Question: What could the diagnosis suggest?
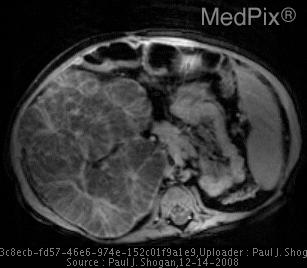
Answer: The possible diagnosis includes DDx of AP radiographs of the abdomen.

Neonatal Ascites...Biliary Ascites (Perforation of Bile Duct), Urinary Ascites (Intraperitoneal bladder, ureteric, or upper tract perforation/ Posterior Urethral Valves), Chylous Ascites (congenital lymphatic abnormality)

Neonatal Abdominal Mass....Renal (Multicystic Dysplastic Kidney, Hydronephrosis, Polycystic Disease, Posterior Urethral Valves, Renal Vein Thrombosis (dehydration/hemoconcentration, Mesoblastic Nephroma)), Adrenal Masses (Hemorrhage, Neuroblastoma), Liver (Cysts, Hepatoblastoma, Hemangioendothelioma, Mesenchymal hamartoma, Metastatic Disease), Choledochal cyst, Duplication of GI Tract, Pelvic and Genital Tract (Ovarian Cysts, Hydrometrocolpos, Distended Bladder, Teratoma, Anterior Meningomyelocele).